Question: What do the imaging results show?
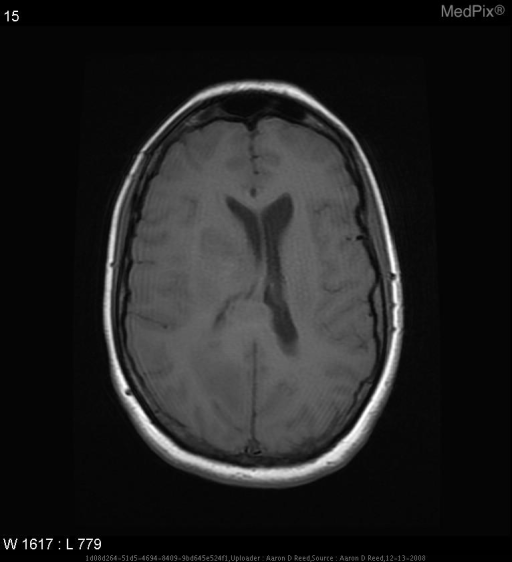
Answer: The imaging shows * CT w/out contrast: mass effect evident with poorly defined isodense lesion with surrounding vasogenic edema
*T1 image w/out contrast: mass effect with isodense, poorly defined lesion involving splenium of the corpus callosum
* Flair: poorly demarcated, hyperintense mass adjacent to ventricles with mass effect, lesion appears to be crossing the corpus collosum and invading opposite hemisphere
* DWI: hyperintense lesion adjacent to ventricles and crossing the corpus collosum
*ADC: poorly defined hypointense mass demonstrating mass effect on ventricles Mass effect is evident and there is involvement of the corpus callosum.